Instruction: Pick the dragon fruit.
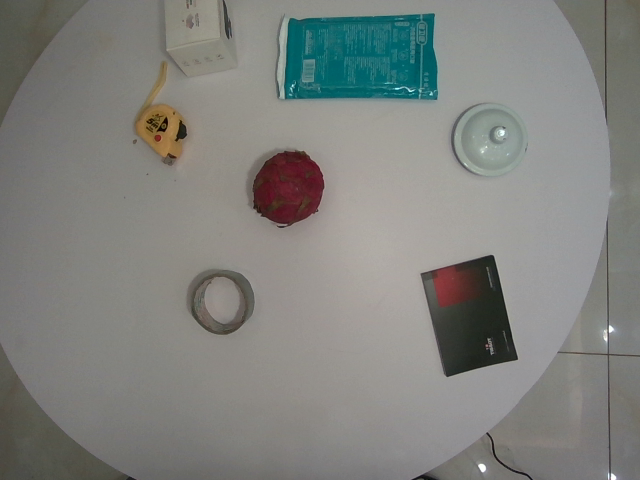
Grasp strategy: vertical